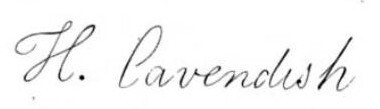
Signature of: henry cavendish